Retrieve the amount in words, amount in figures, name of the payee, date on the cheque, and the bank name from the image.
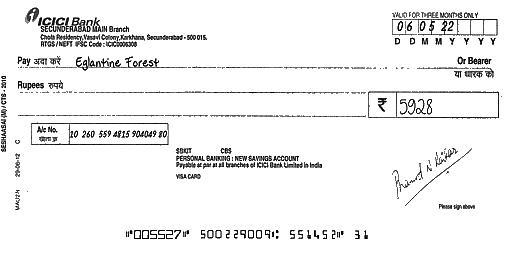
amt_in_words:
amt_in_figures: 5928
payee_name: Eglantine Forest
bank_name: ICICI Bank
cheque_date: 06/05/22